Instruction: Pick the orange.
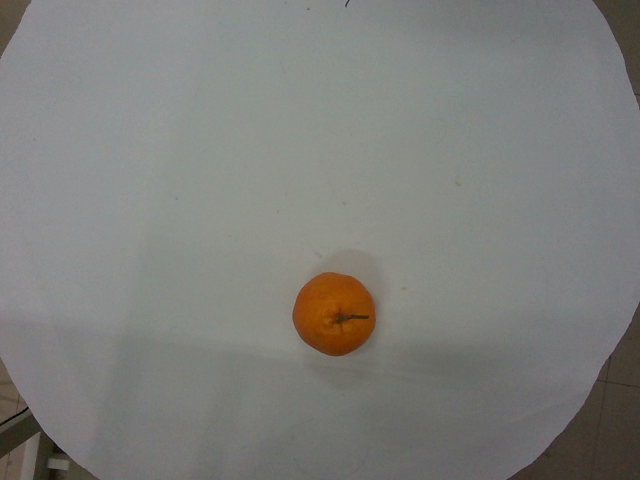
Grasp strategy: vertical